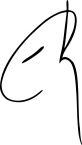
Signature of: antoine boya